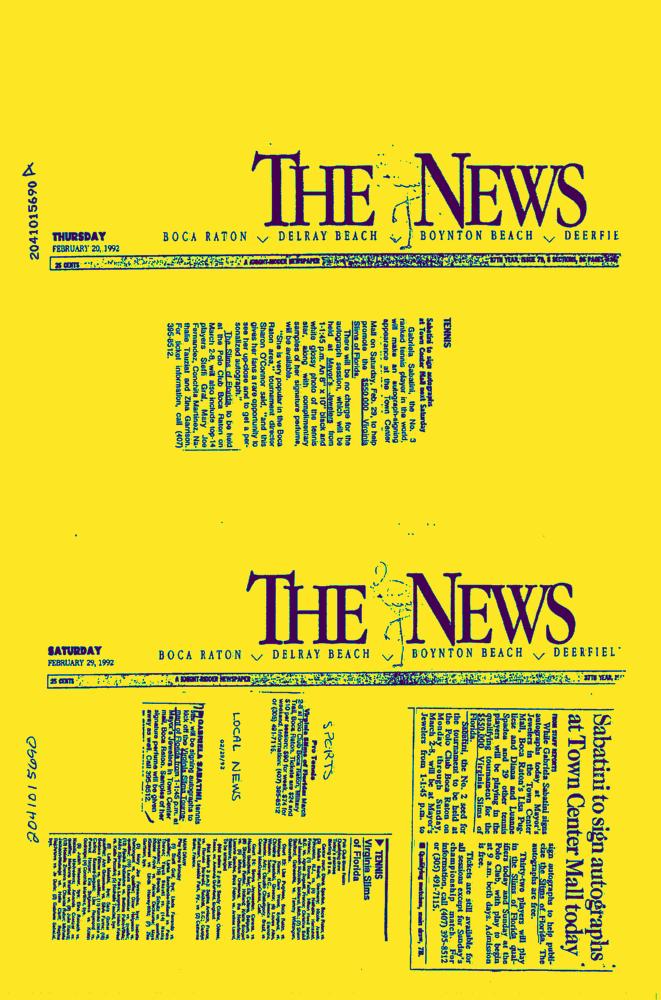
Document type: News-Article